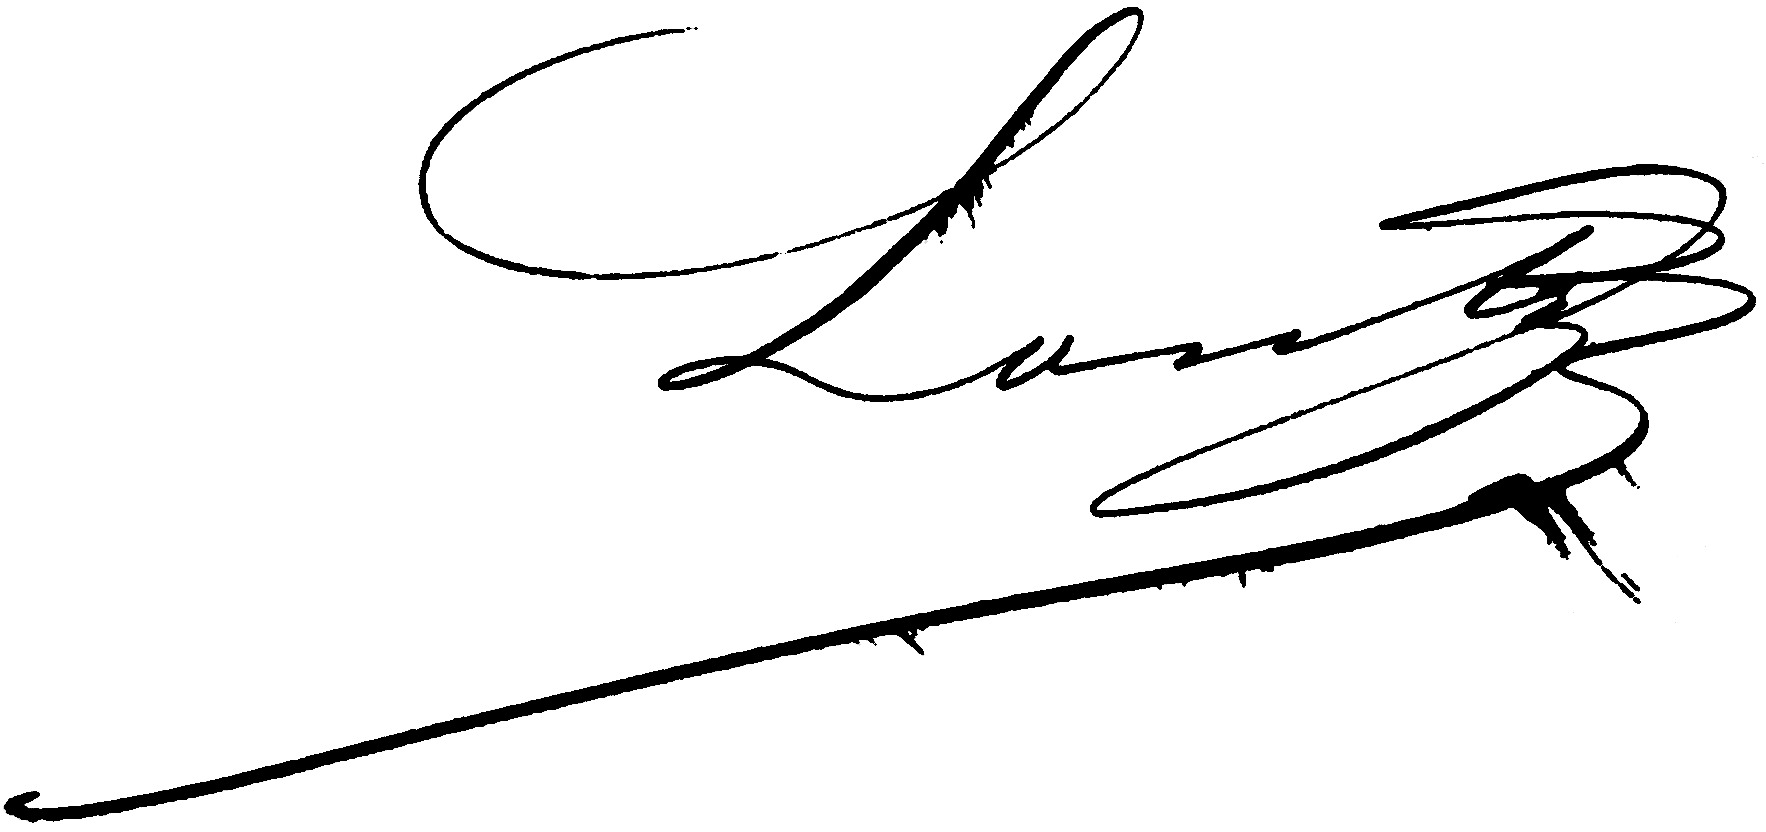
Signature of: auguste lantz